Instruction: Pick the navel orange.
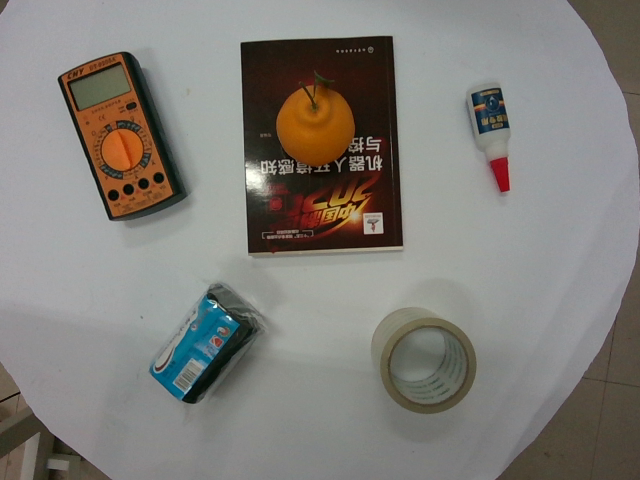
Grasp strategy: vertical